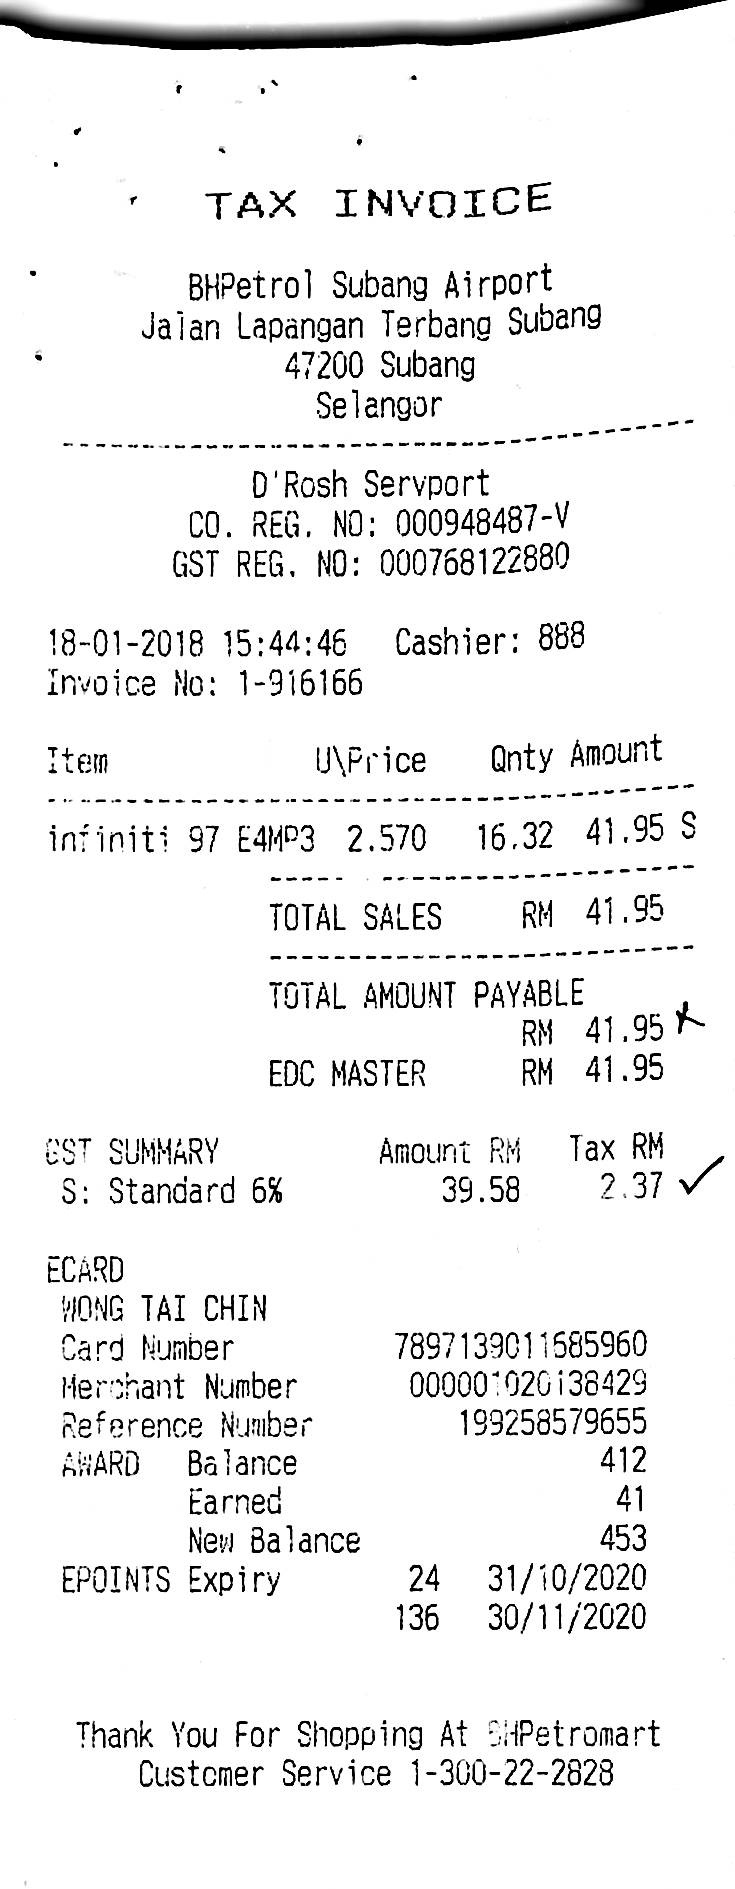
TAX INVOICE
BHPETROL SUBANG AIRPORT
JALAN LAPANGAN TERBANG SUBANG
47200 SUBANG
SELANGOR
D'ROSH SERVPORT
CO. REG. NO: 000948487-V
GST REG. NO: 000768122880
18-01-2018 15:44:46
CASHIER: 888
INVOICE NO: 1-916166
ITEM
U\PRICE
QNTY
AMOUNT
INFINITI 97 E4MP3
2.570
16.32
41.95 S
TOTAL SALES
41.95
TOTAL AMOUNT PAYABLE
41.95
EDC MASTER
41.95
GST SUMMARY
AMOUNT RM
TAX RM
S: STANDARD 6%
39.58
2.37
ECARD
WONG TAI CHIN
CARD NUMBER
7897139011685960
MERCHANT NUMBER
000001020138429
REFERENCE NUMBER
199258579655
AWARD BALANCE
412
EARNED
41
NEW BALANCE
453
EPOINTS EXPIRY
24
31/10/2020
136
30/11/2020
THANK YOU FOR SHOPPING AT SHPETROMART
CUSTOMER SERVICE 1-300-22-2828
RM
RM
RM